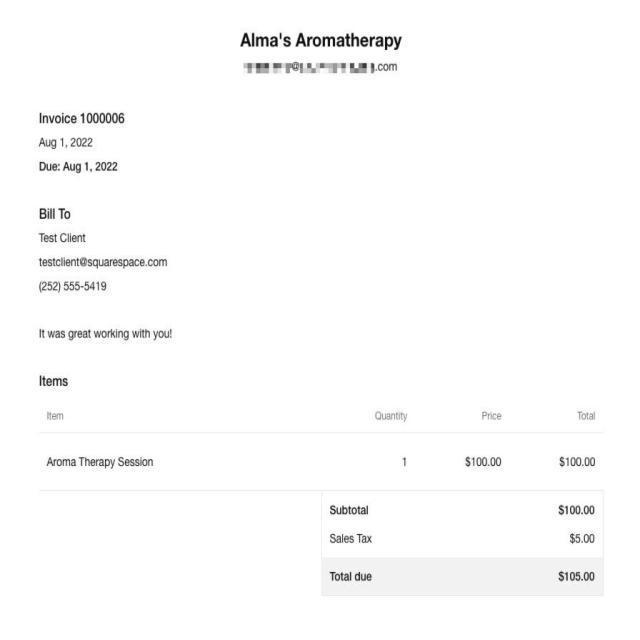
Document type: Invoice